Question: In what way does the history help explain the case?
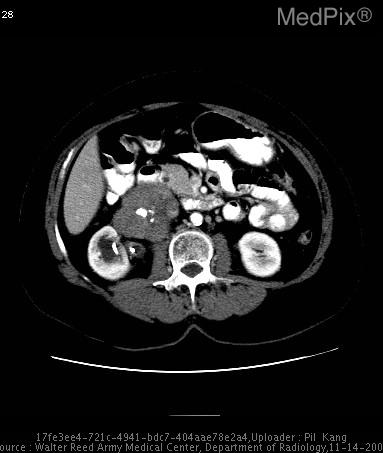
Answer: The patient's history of Patient is s/p placement of right ureteral stent for extrinsic obstruction of the right ureter due to a "mass" demonstrated on previous non-contrast renal stone protocol CT. is key in understanding the case.